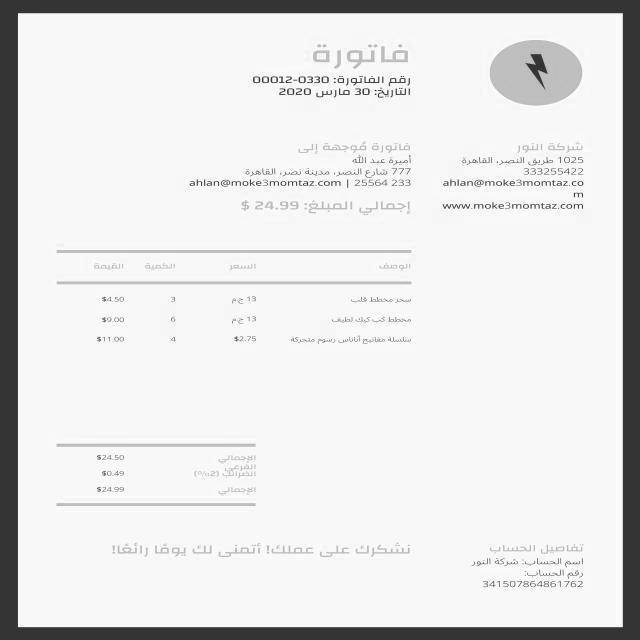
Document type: Invoice